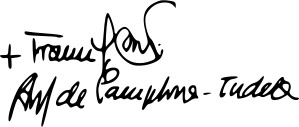
Signature of: francisco pérez gonzález